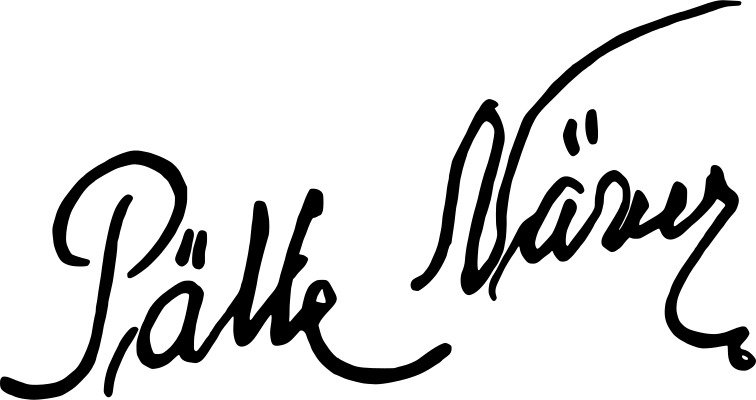
Signature of: pälle näver